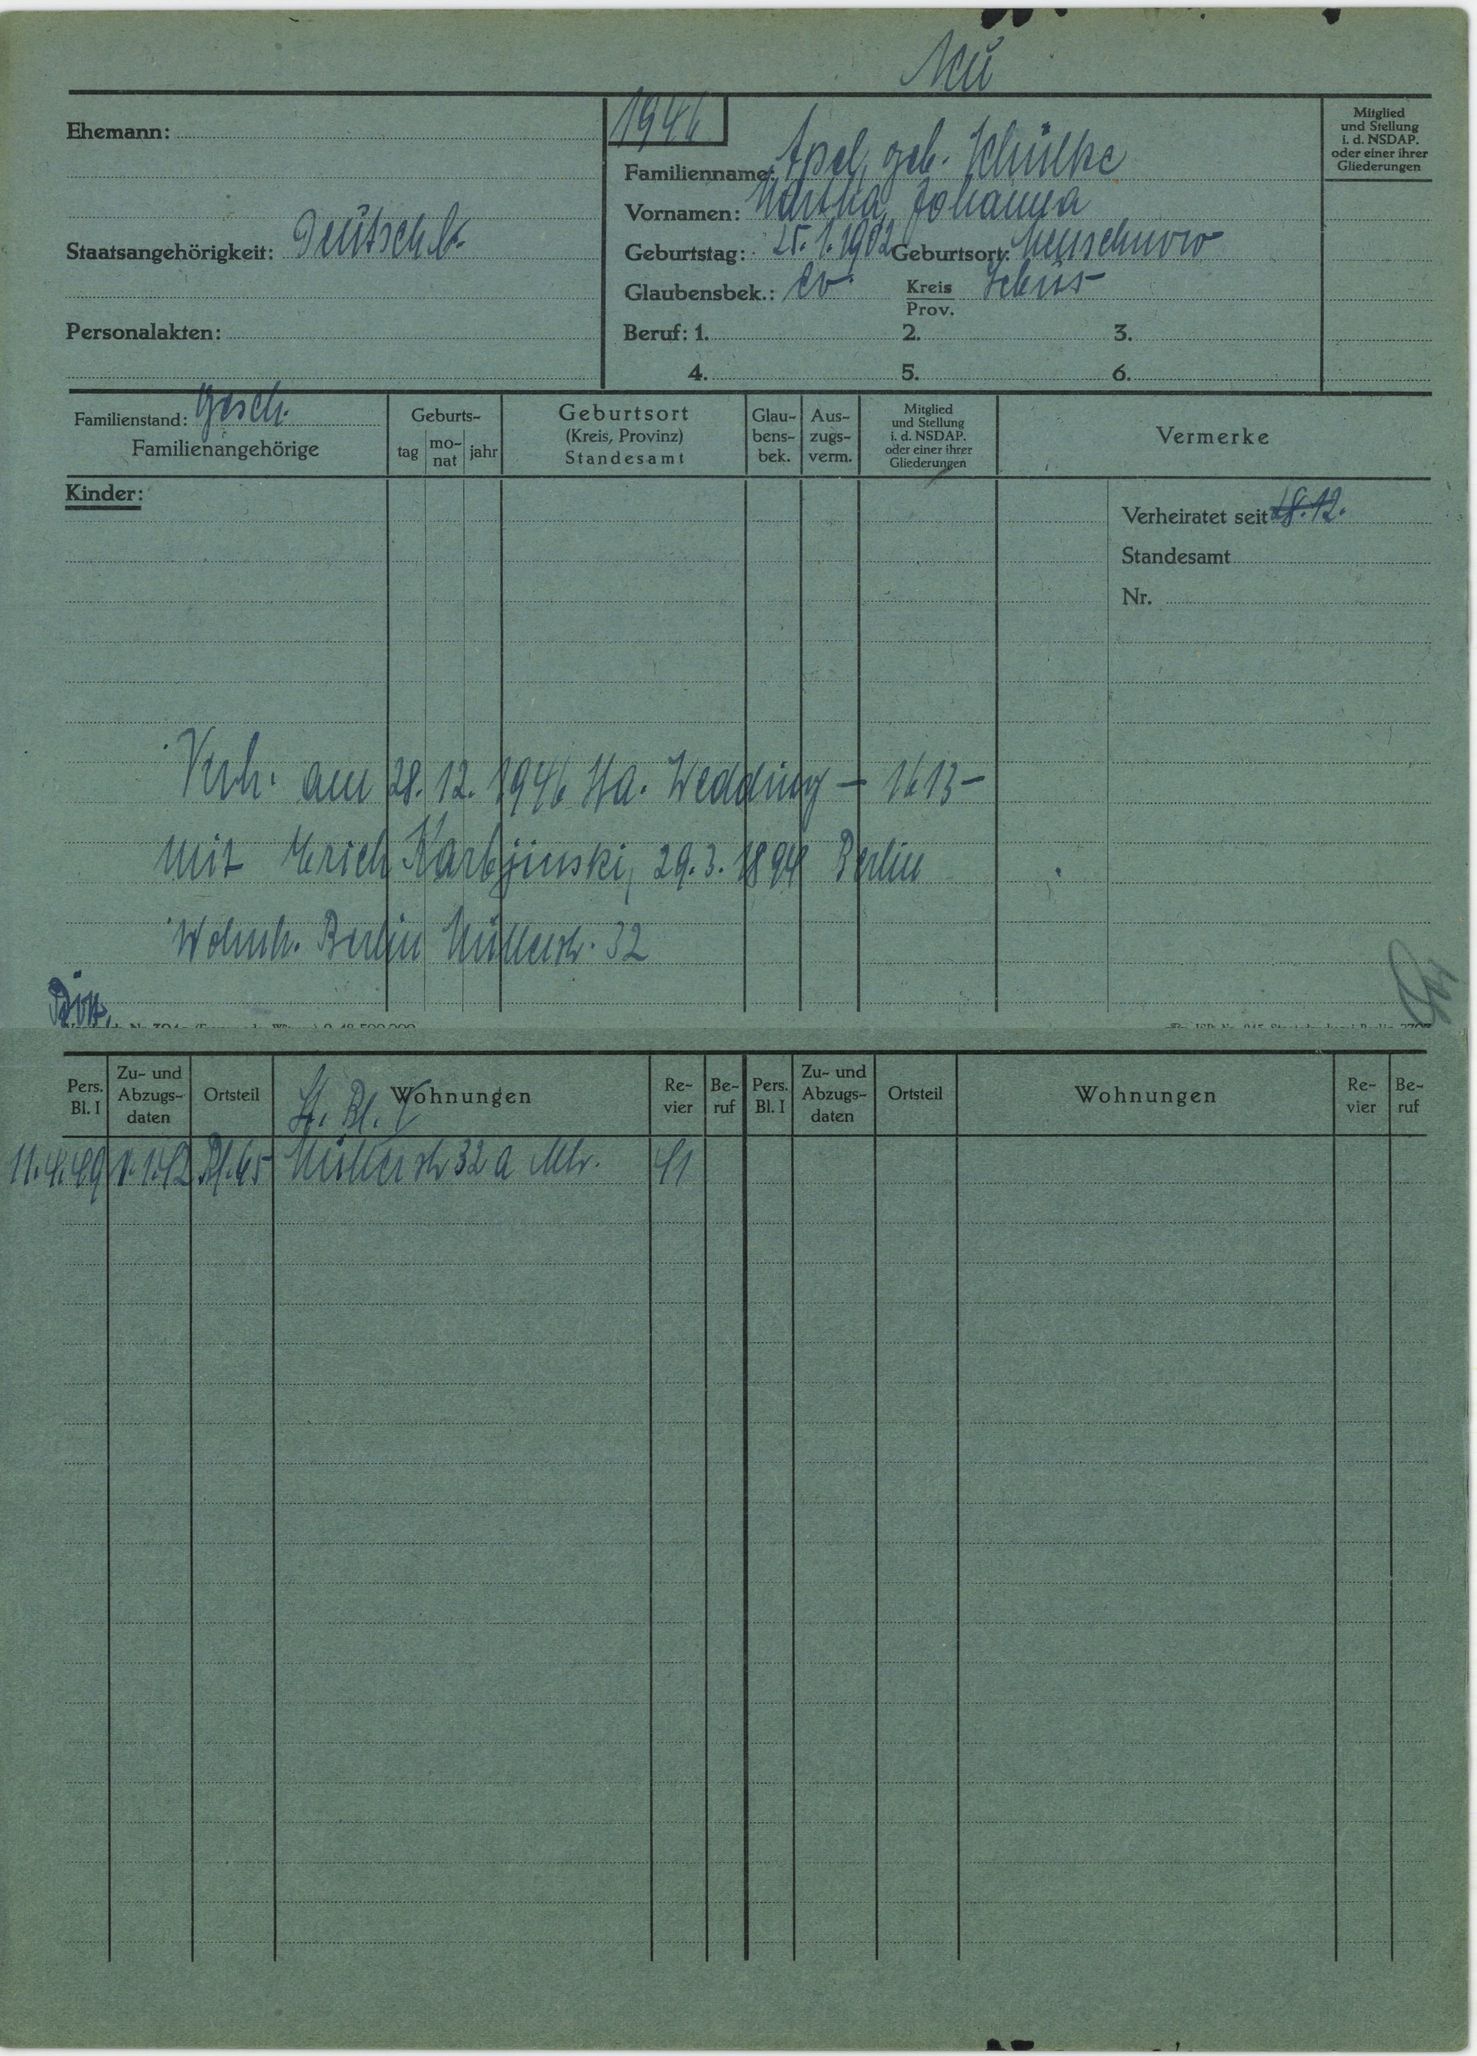
Apel, geb. Schülke